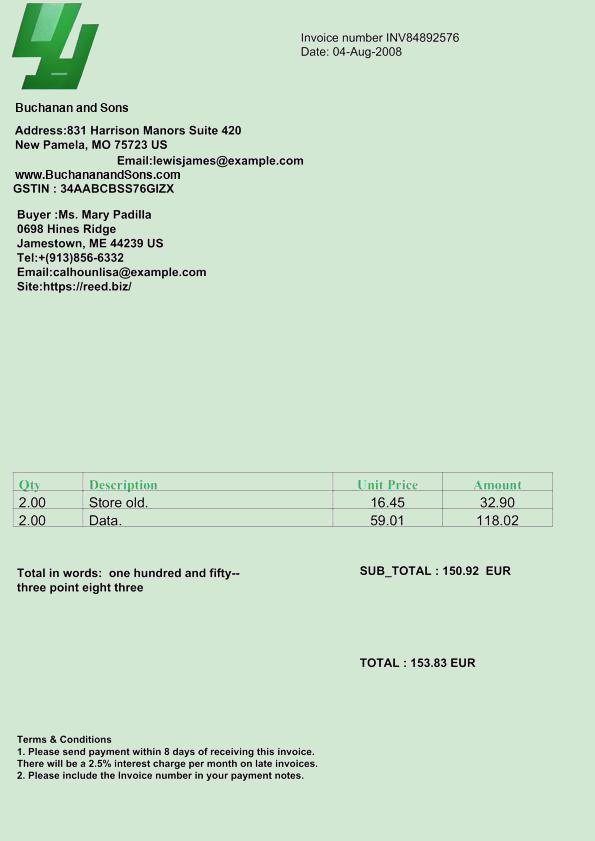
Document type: Invoice